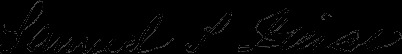
Signature of: s s pierce